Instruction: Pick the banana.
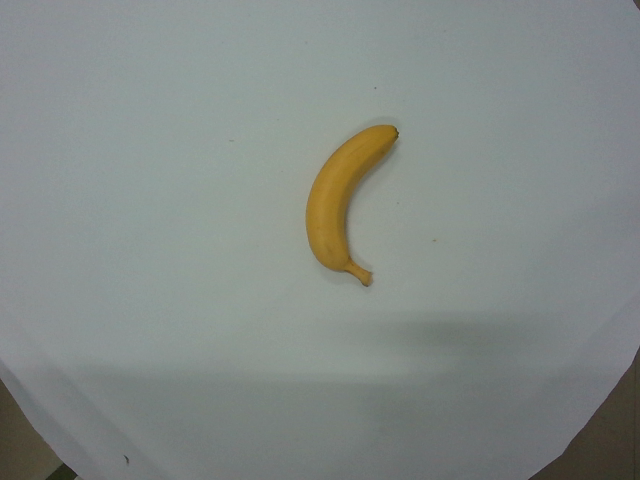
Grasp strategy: vertical